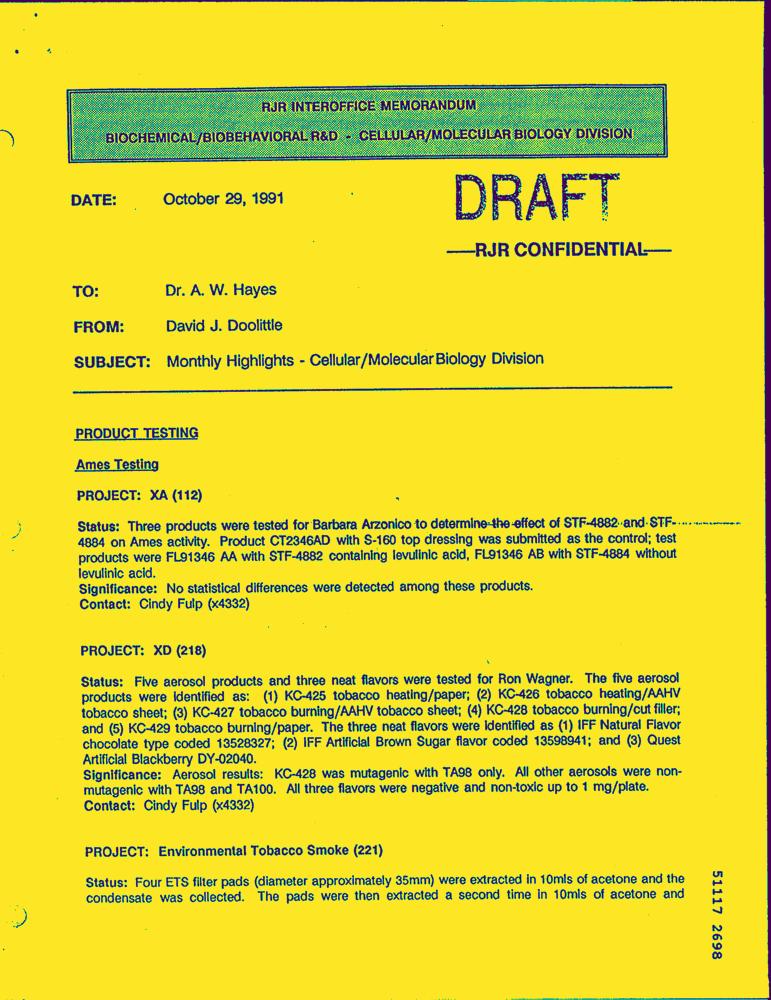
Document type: Letter-Doc